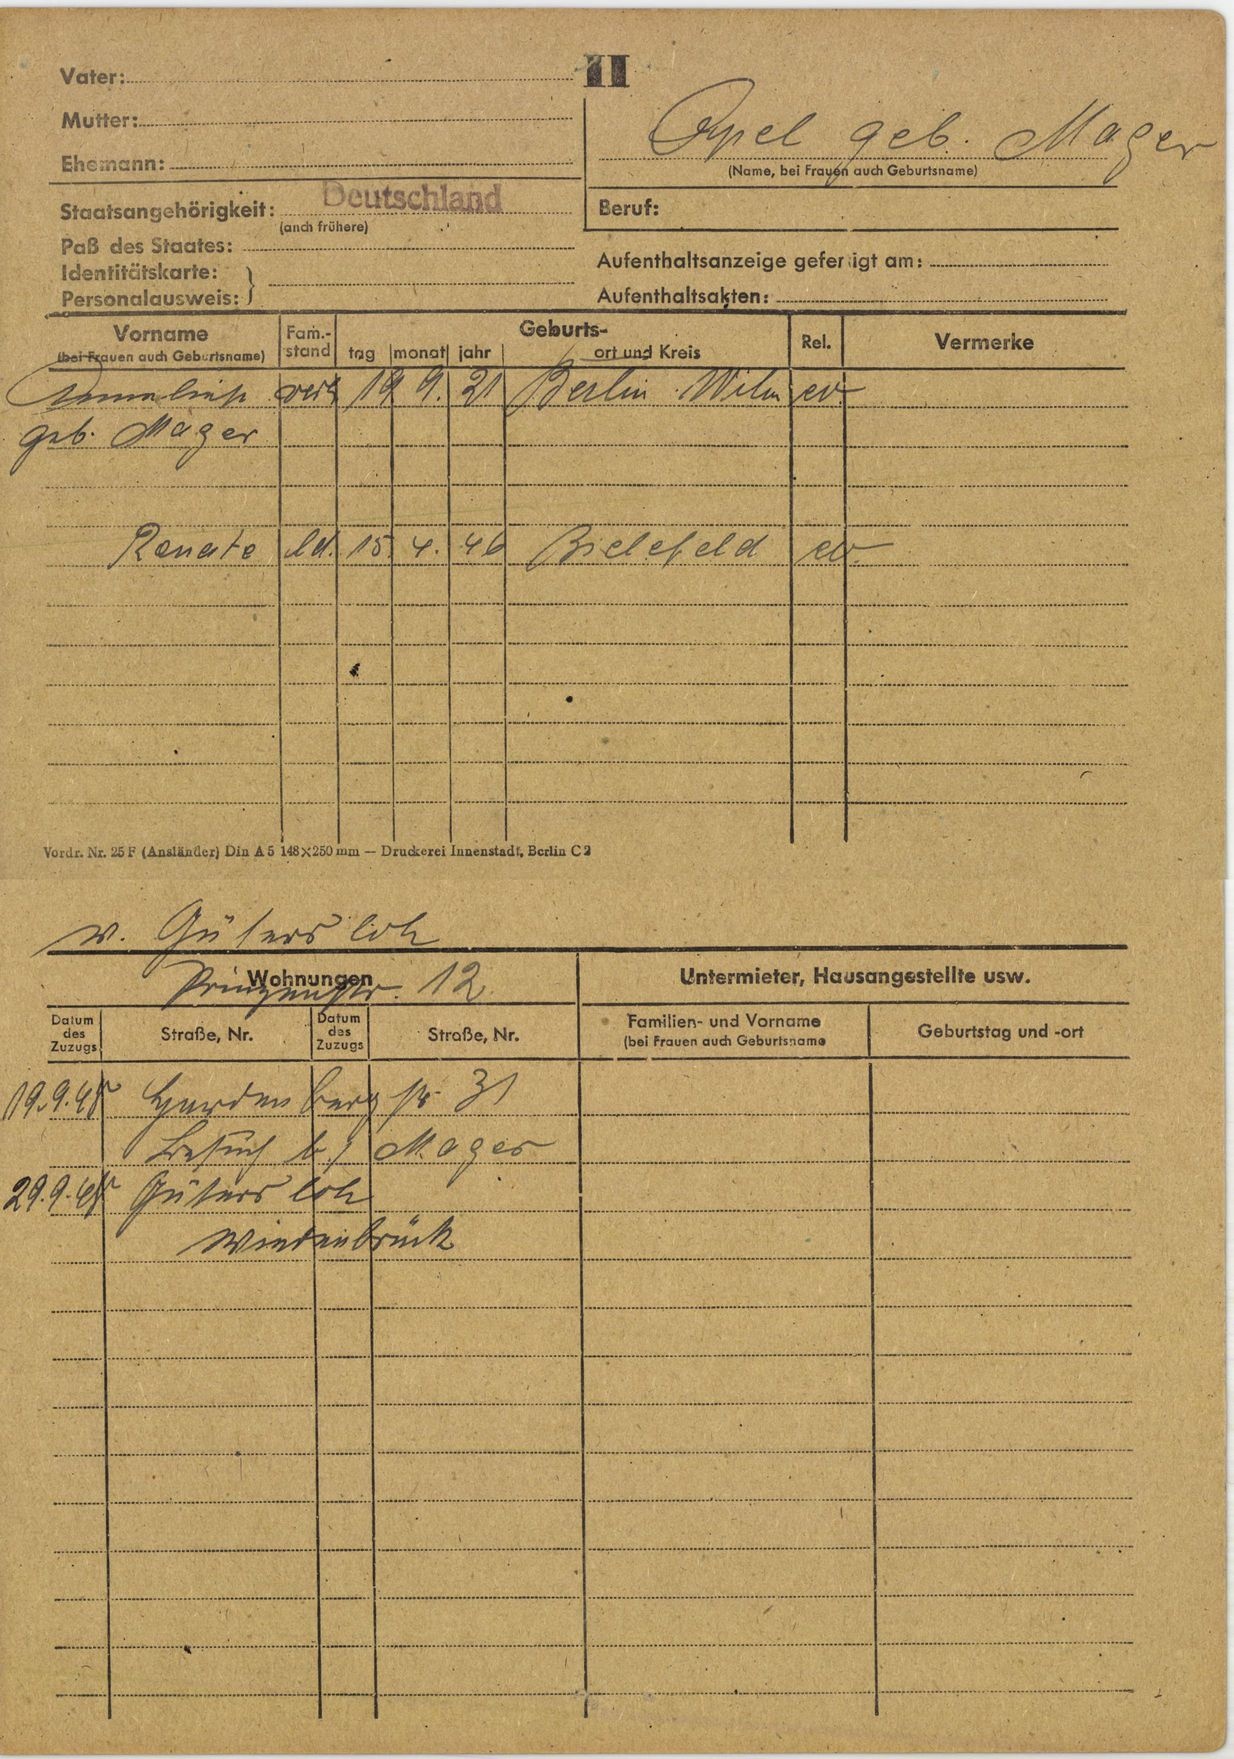
Apel geb. Mager